Question: Describe the condition in detail:
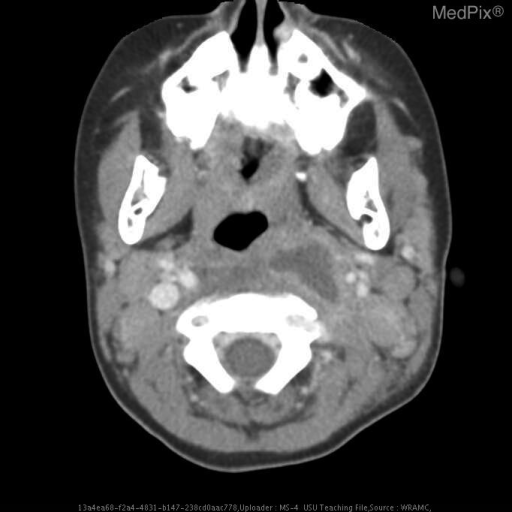
Answer: The disease is discussed as: Retropharyngeal abscess (RPA) is a disease most commonly seen in children.  It is typically associated with viral upper respiratory infections, pharyngitis, and otitis media.  These conditions commonly result in adenopathy and RPA is theorized to stem from suppuration of the retropharyngeal lymph nodes.  The most common organisms grown from these abscesses are Group A Beta-hemolytic streptococci, Staphylococcus aureus, and Hemophilus influenza.  RPA is seen in adults but is often associated with an underlying illness, oral trauma, or dental work.  The diagnosis of RPA is based on clinical as well as radiological findings.  The presence of soft tissue swelling in the retropharyngeal space on a lateral X-ray (>7 mm @ C2 and >22 mm @ C6) combined with clinical symptoms of pharyngitis, throat erythema, edema is highly suggestive of RPA.  Likewise, any abnormal fluid collection in the retropharyngeal space seen on CT combined with physical symptoms is likely RPA.  The primary danger of RPA is the spreading of the infection into the area of the carotid sheaths or into a potential space found between the alar and prevertebral fascia which extends into the mediastinum.  Treatment typically includes surgical incision and drainage coupled with broad spectrum antibiotic coverage.